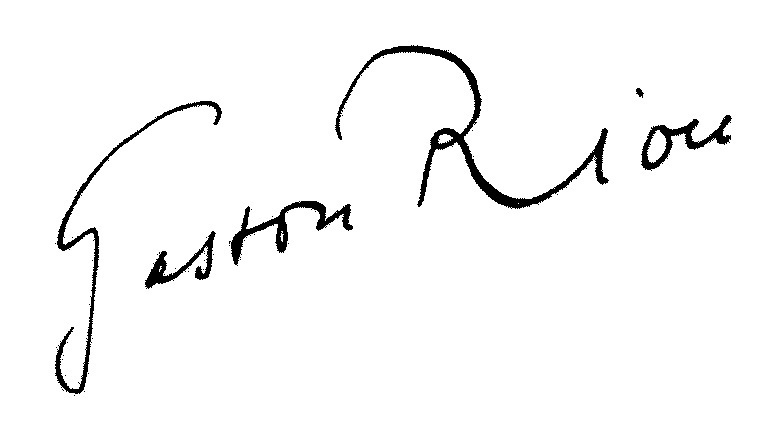
Signature of: gaston riou